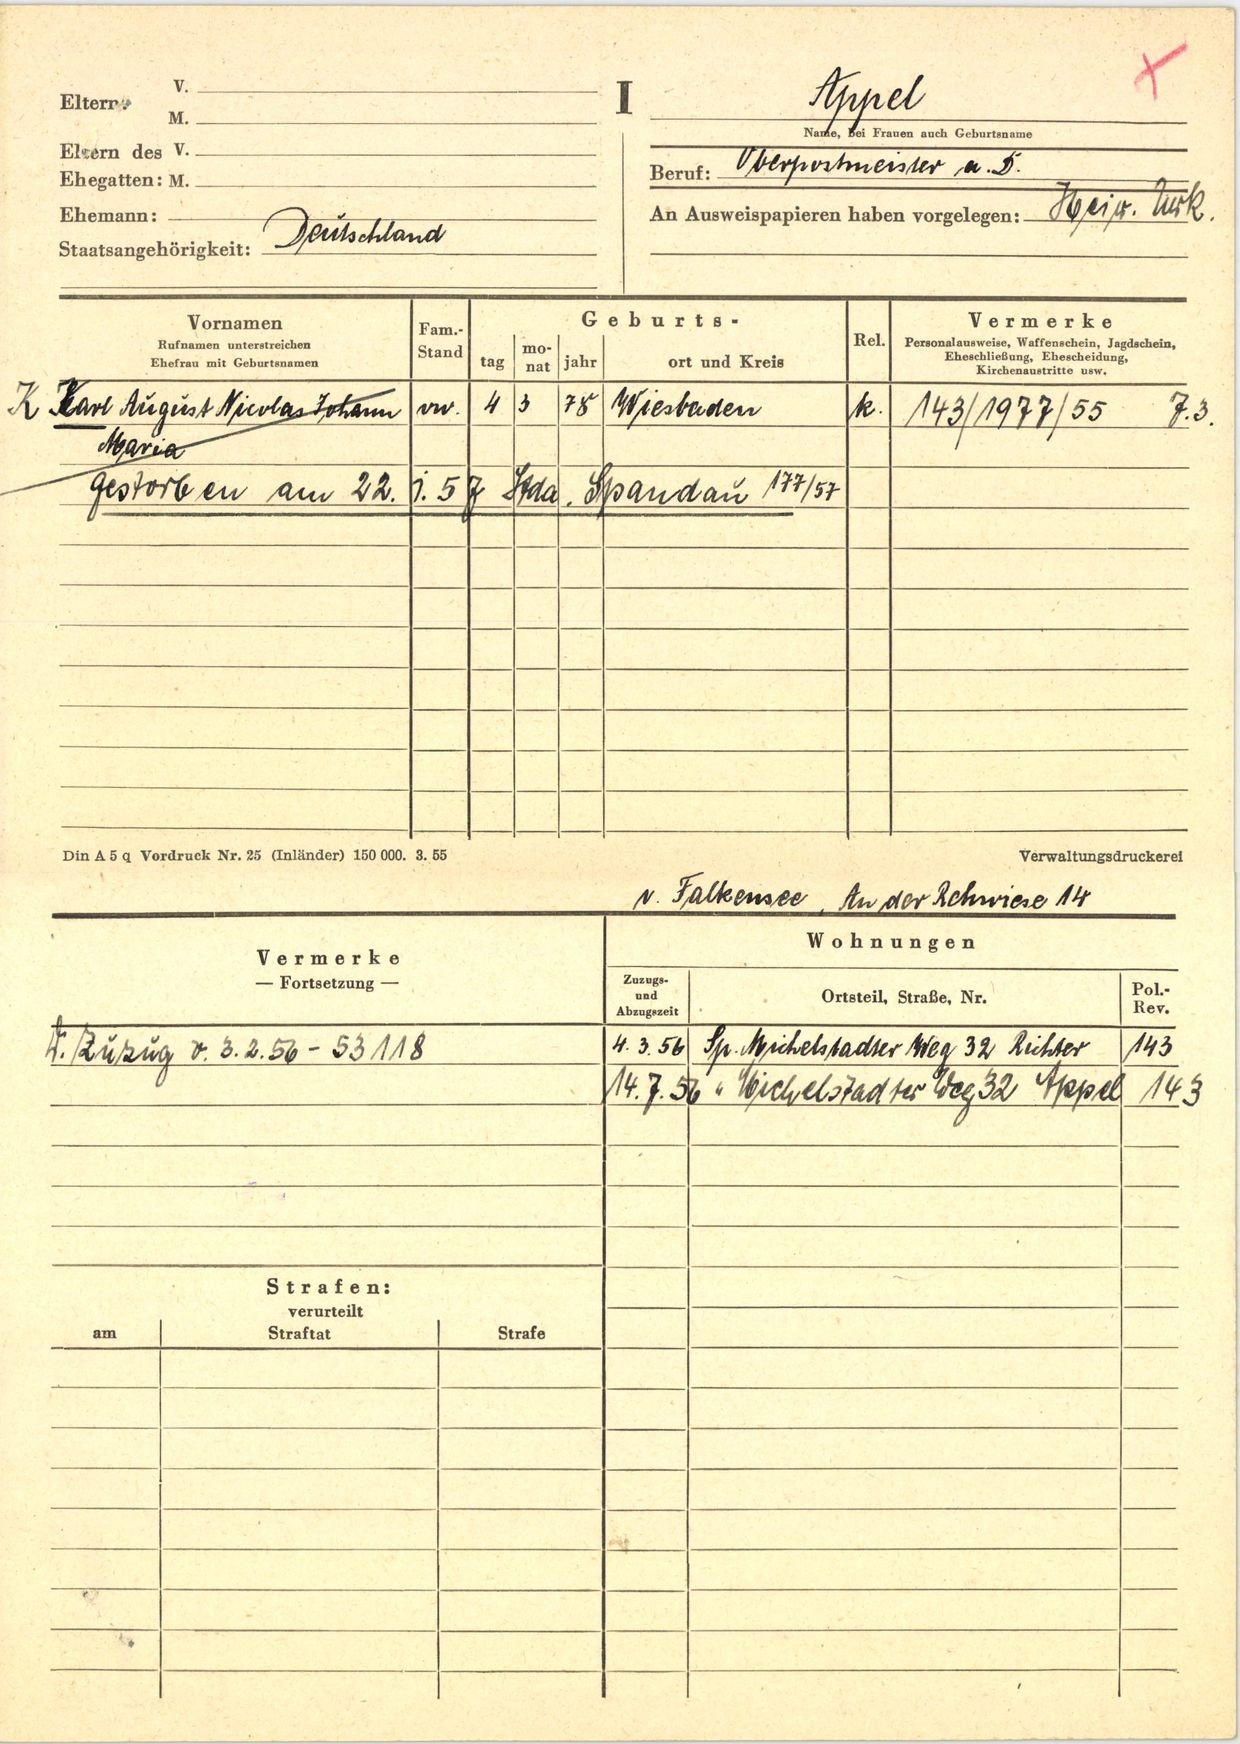
Appel